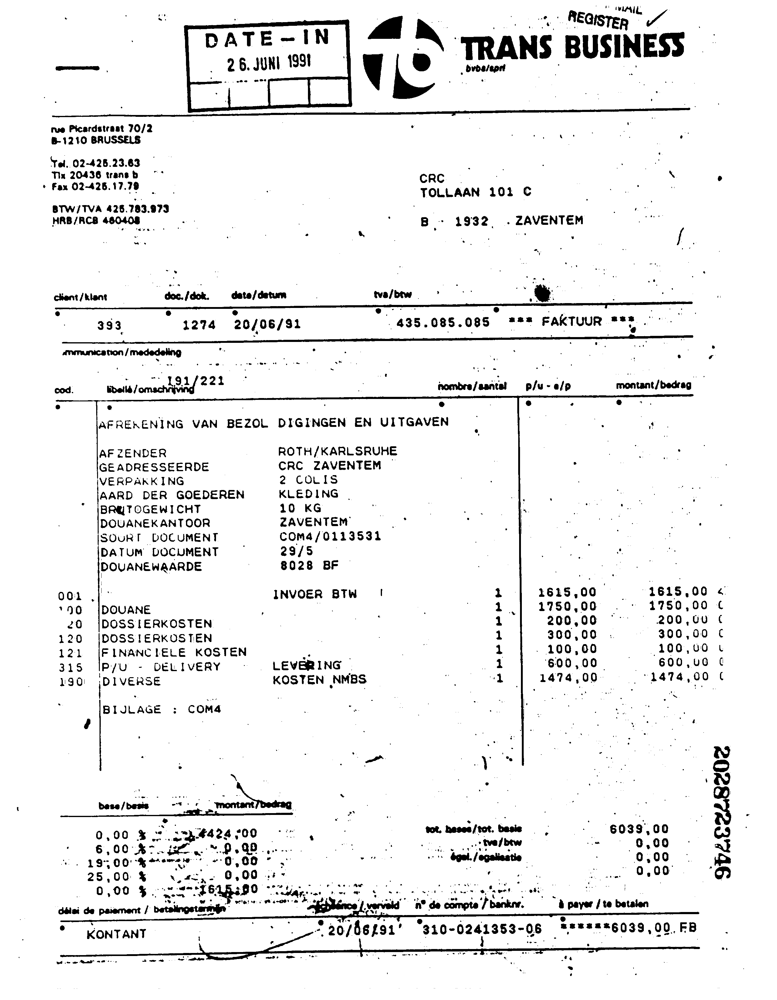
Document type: Invoice